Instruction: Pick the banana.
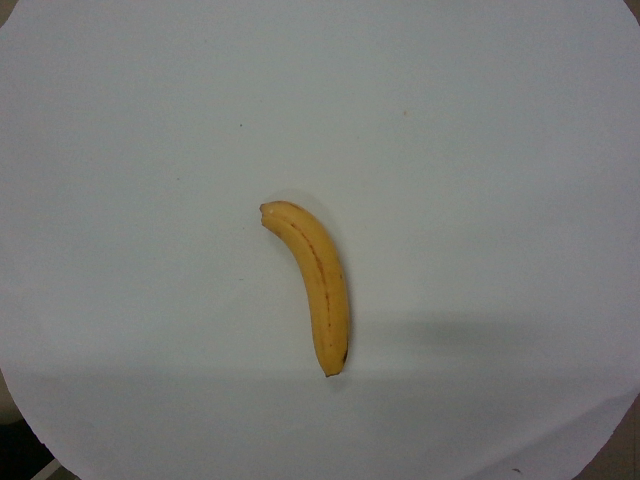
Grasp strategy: vertical